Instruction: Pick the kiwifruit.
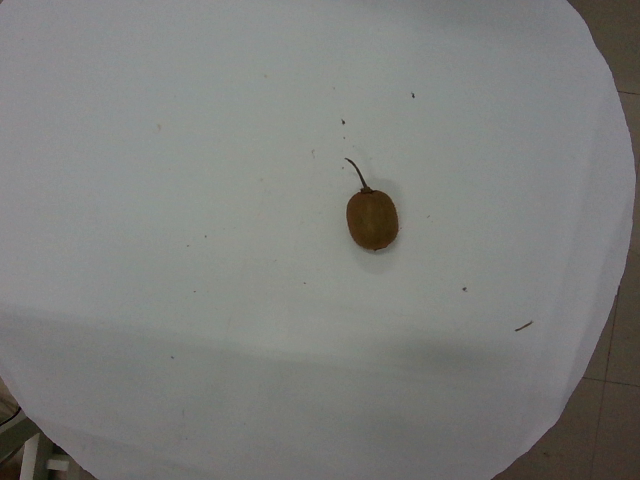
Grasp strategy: vertical